Question: What tax district, tax-rate area, or tax area code is specified in the document?
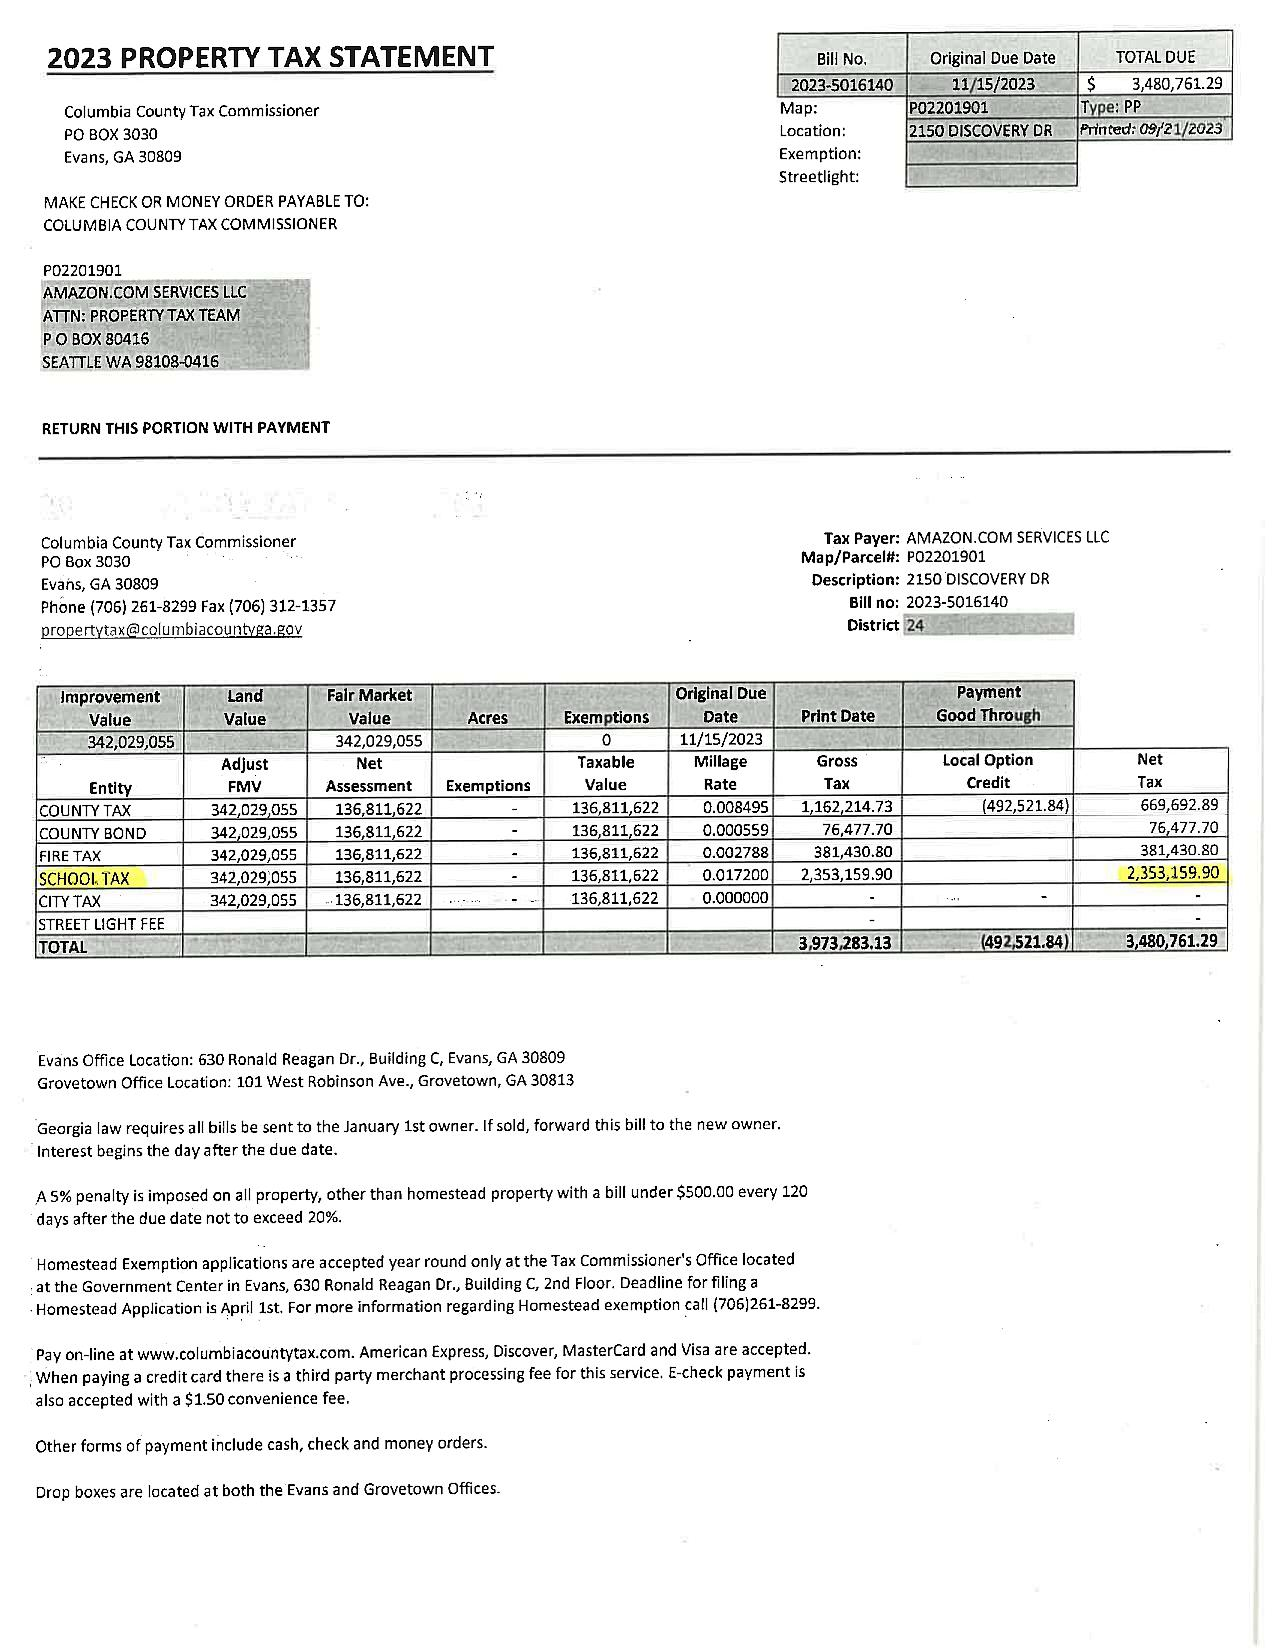
Answer: "24"